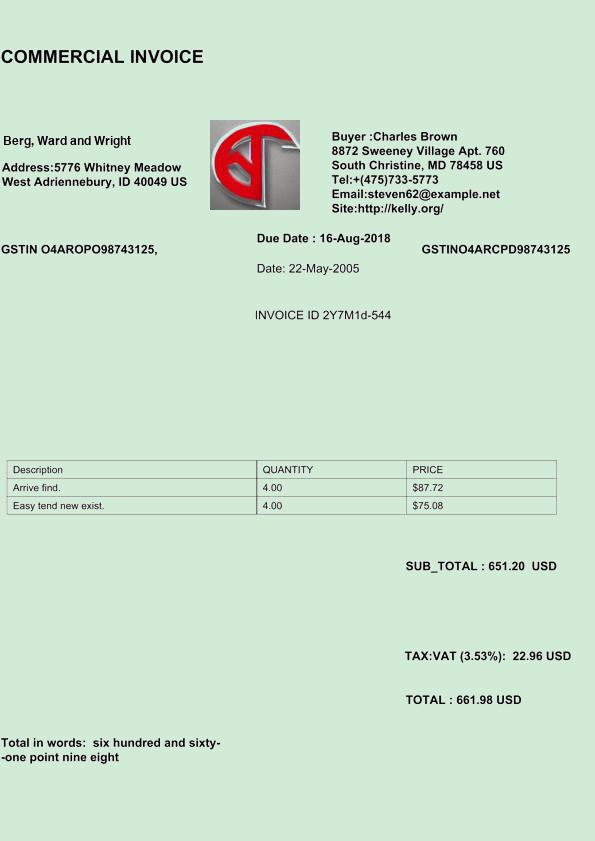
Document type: Invoice